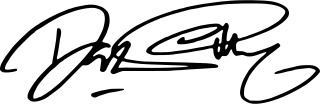
Signature of: dav pilkey